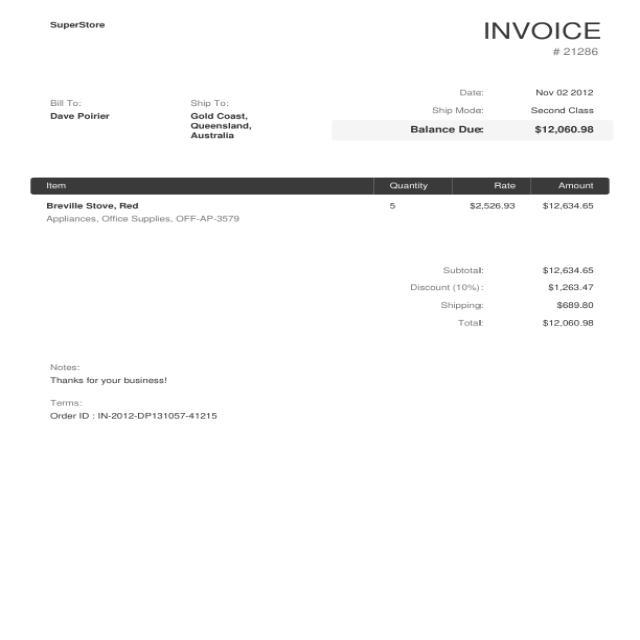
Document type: Invoice